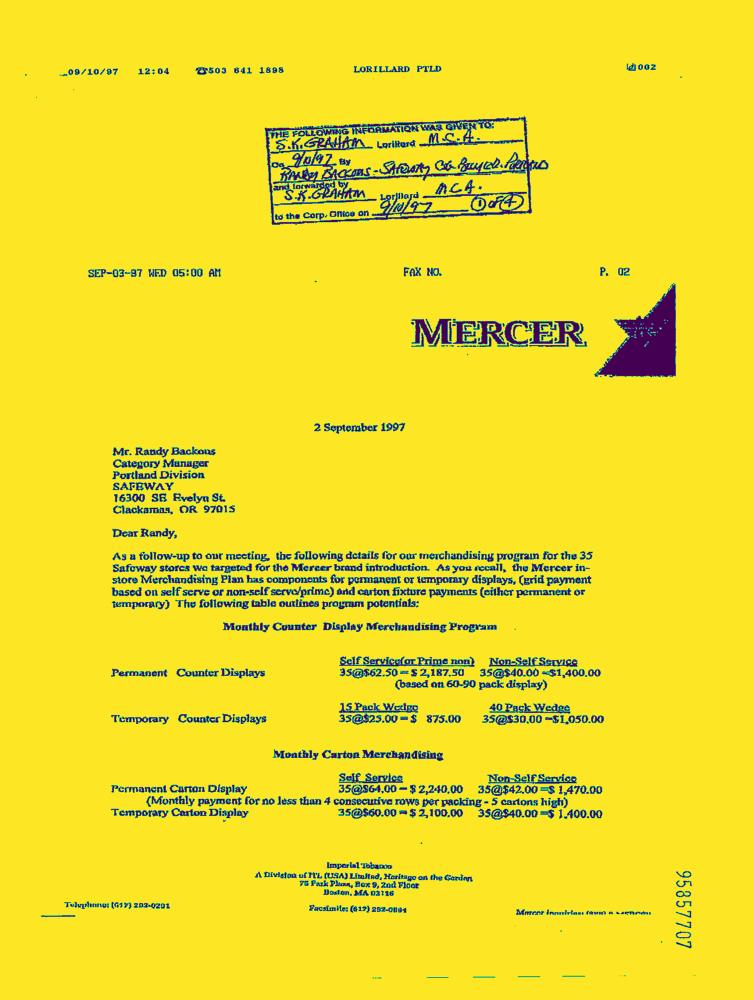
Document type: Letter-Doc